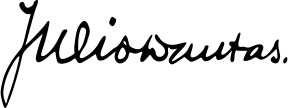
Signature of: júlio dantas